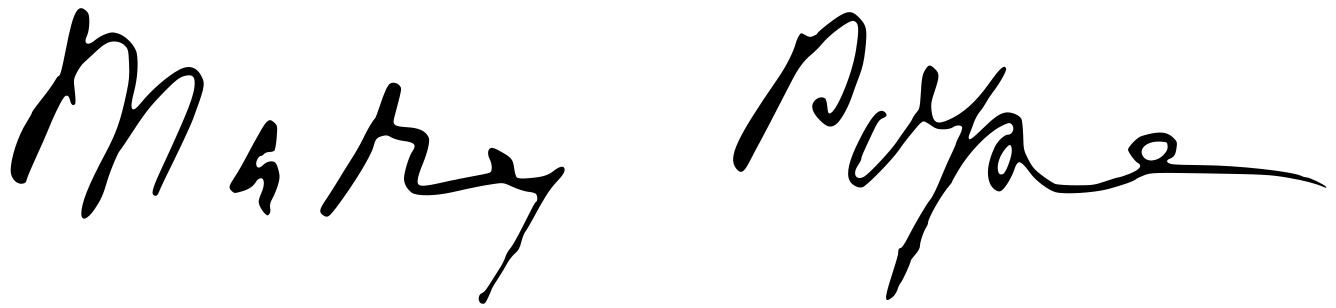
Signature of: q133254179